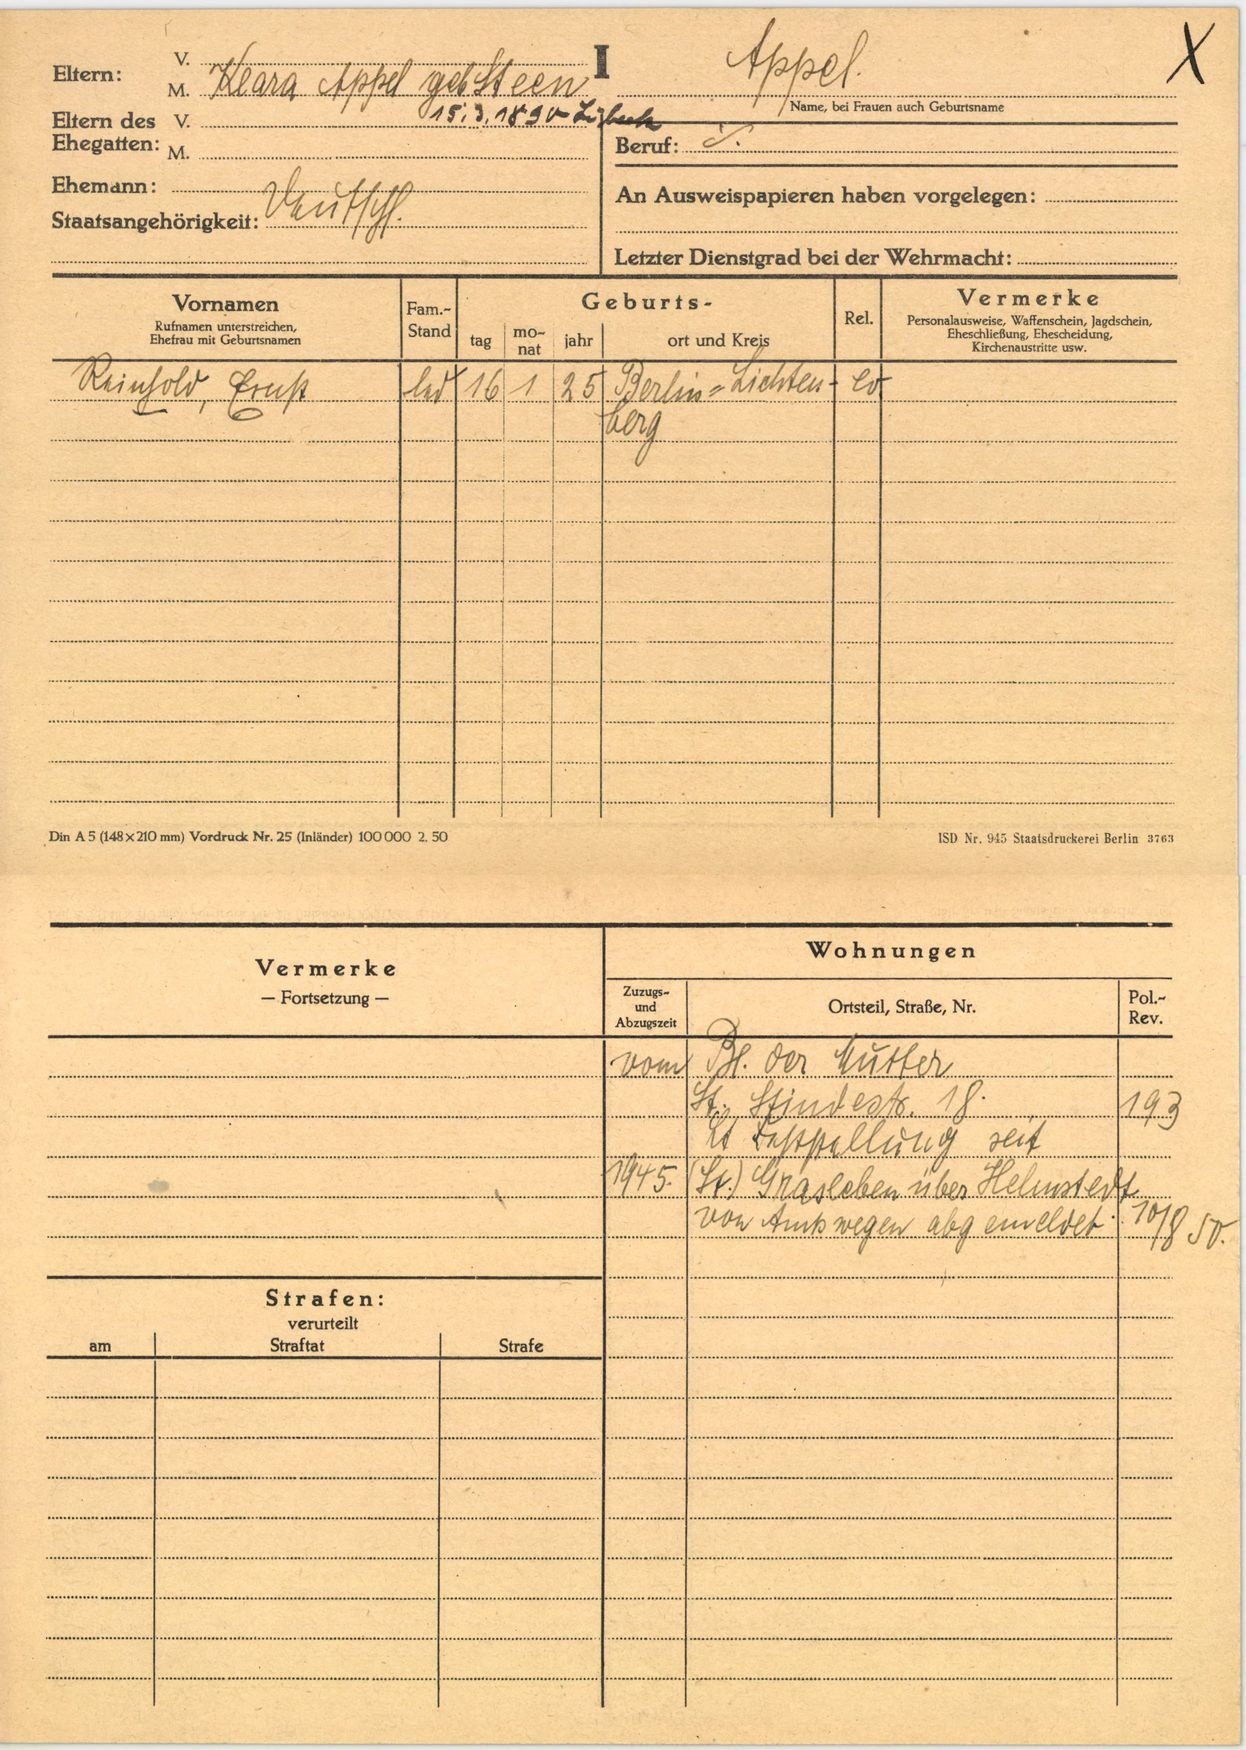
Appel